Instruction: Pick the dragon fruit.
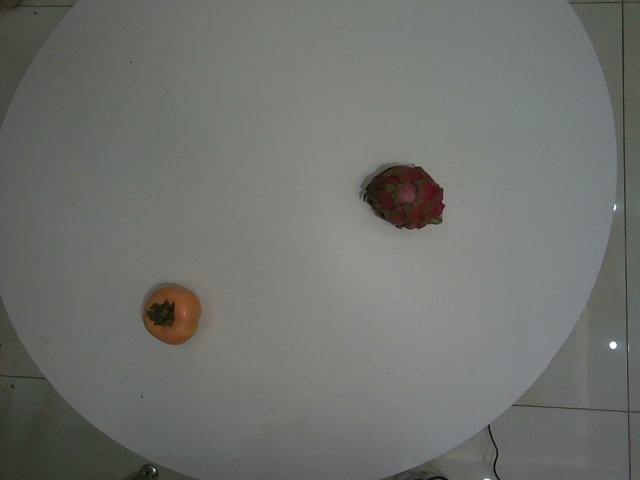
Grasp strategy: vertical